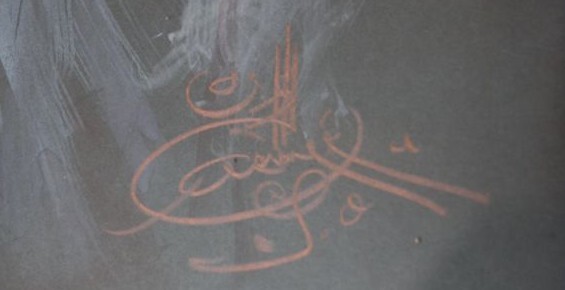
Signature of: kamil vladislav muttich